Question: Explain the disease:
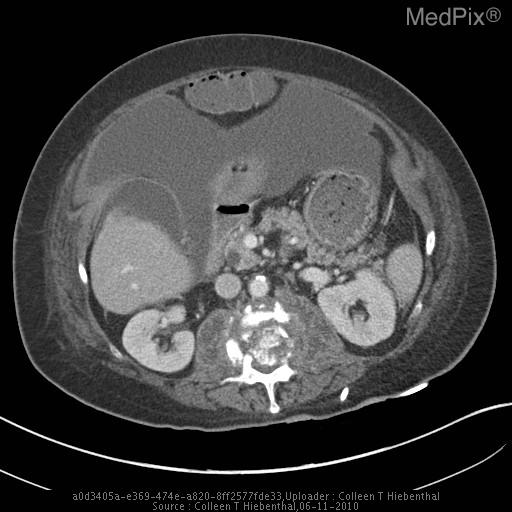
Answer: The disease is discussed as: Lesion/Condition Name: Pott's Disease

Synonyms: tuberculous spondylitis

Associations/Predisposing  Factors:
Endemic tuberculosis.
Poor socio-economic conditions.
HIV infection.

Common  Locations: Lower thoracic and upper lumbar vertebrae. Usually more than one vertebra is involved. The area most affected is the anterior part of the vertebral body adjacent to the subchondral plate. Tuberculosis may spread from that area to adjacent intervertebral discs.

Demographics: The disease affects males more than females in a ratio of between 1.5 and 2:1. In the USA it affects mostly adults but in the countries where it is commonest it affects mostly children.

Special  Stains: Acid Fast Stain

Radiology:
-Spinal X-ray may be normal in early disease as 50% of the bone mass must be lost for changes to be visible on X-ray. Plain X-ray can show vertebral destruction and narrowed disc space.
-MRI scanning may demonstrate the extent of spinal compression and can show changes at an early stage. Bone elements visible within the swelling, or abscesses, are strongly suggestive of Pott\'s disease rather than malignancy.
-CT scans and nuclear bone scans can also be used but MRI is best to assess risk to the spinal cord.

Prognosis  and  Treatment:
Prognosis is better if caught early but diagnosis is difficult and often late.